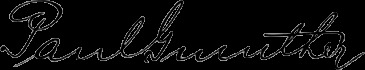
Signature of: paul guenther